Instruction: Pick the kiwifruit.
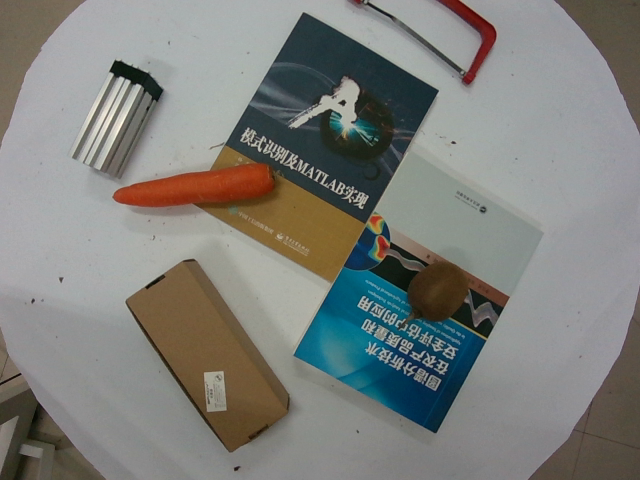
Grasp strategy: vertical